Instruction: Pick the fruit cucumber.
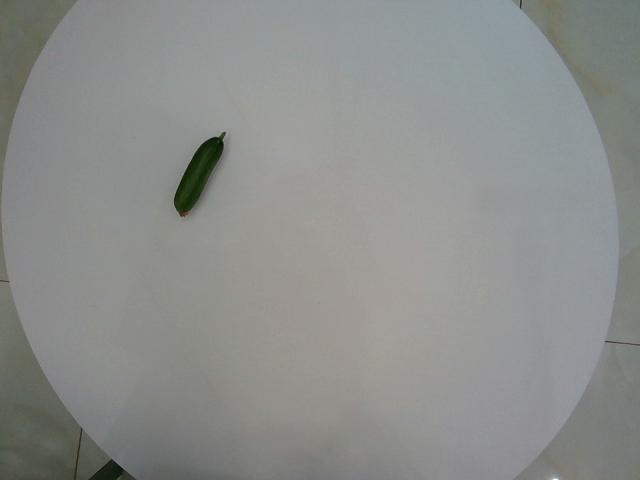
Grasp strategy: vertical